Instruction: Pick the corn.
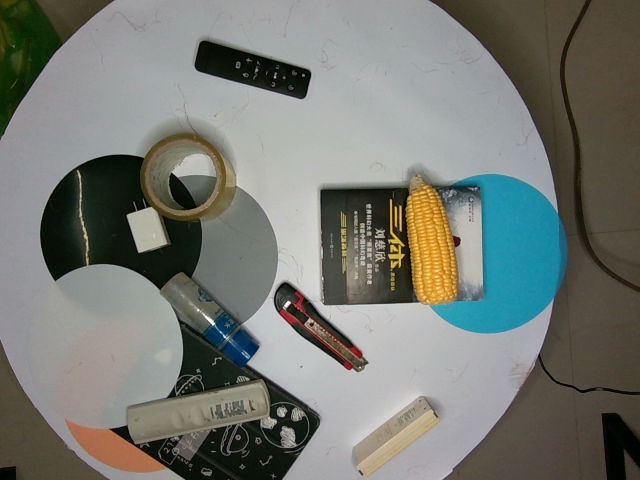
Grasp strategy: vertical